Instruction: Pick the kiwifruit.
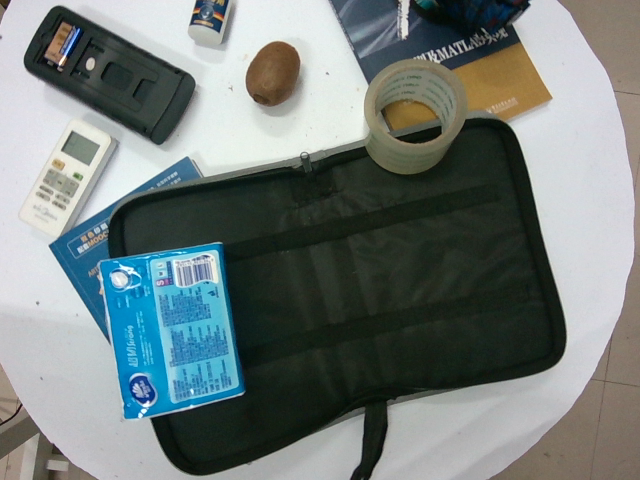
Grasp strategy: vertical